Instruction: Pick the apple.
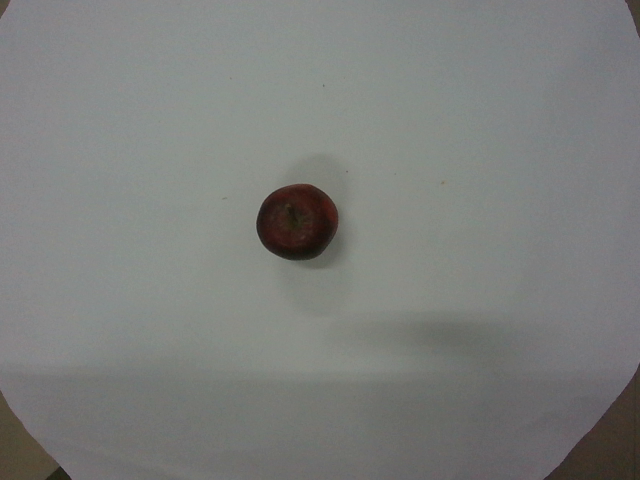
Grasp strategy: vertical